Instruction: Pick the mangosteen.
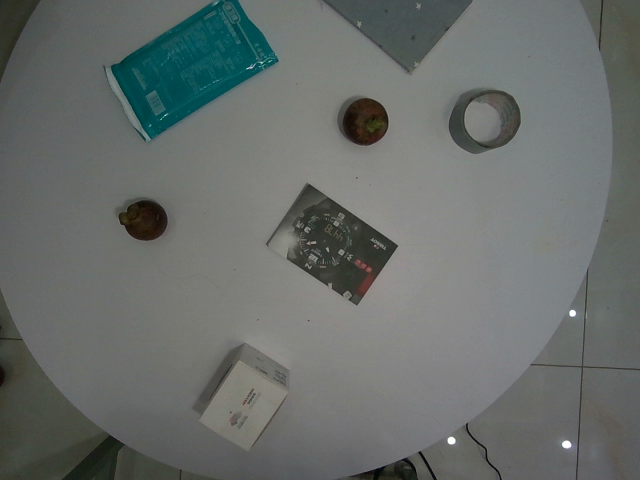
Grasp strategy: vertical